Question: What is the assessed value of the property as noted in the document?
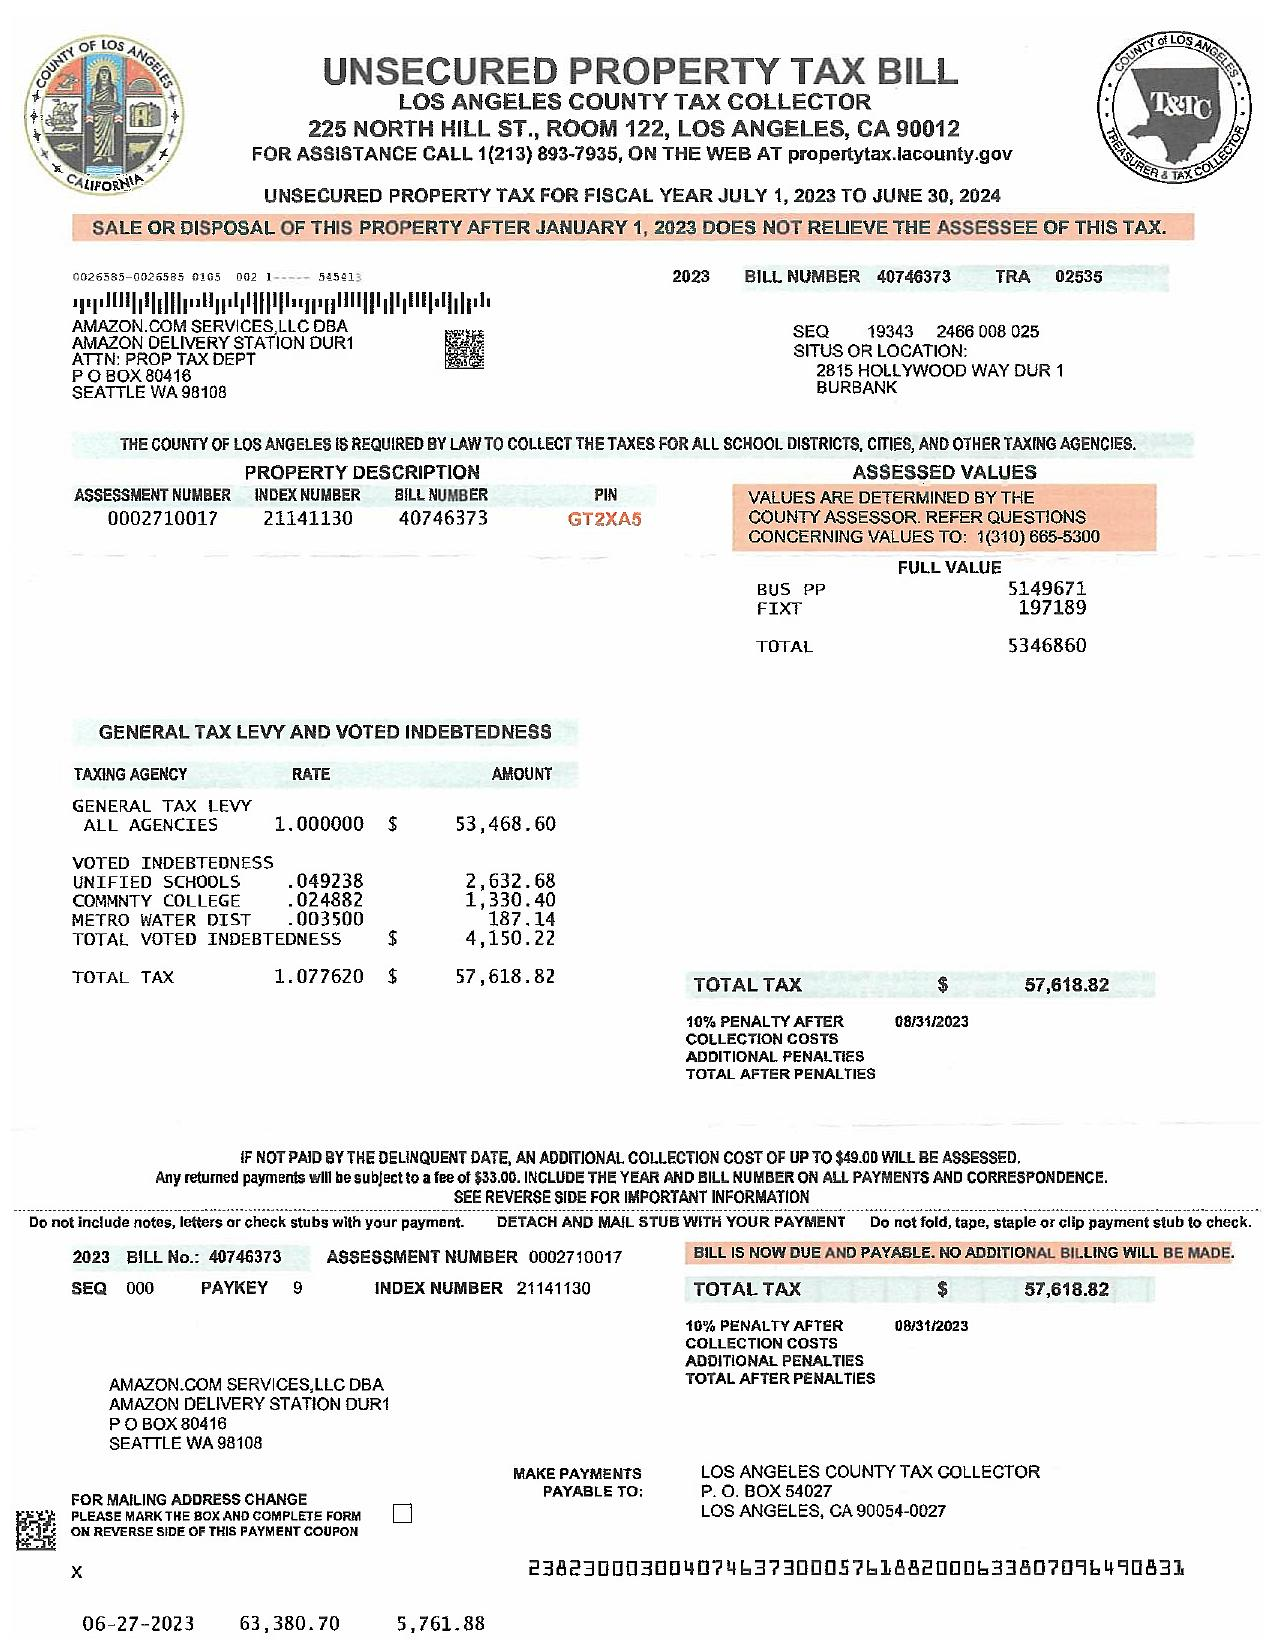
Answer: "FIXT: 197189, BUS. PP: 5149671, TOTAL: 5346860"